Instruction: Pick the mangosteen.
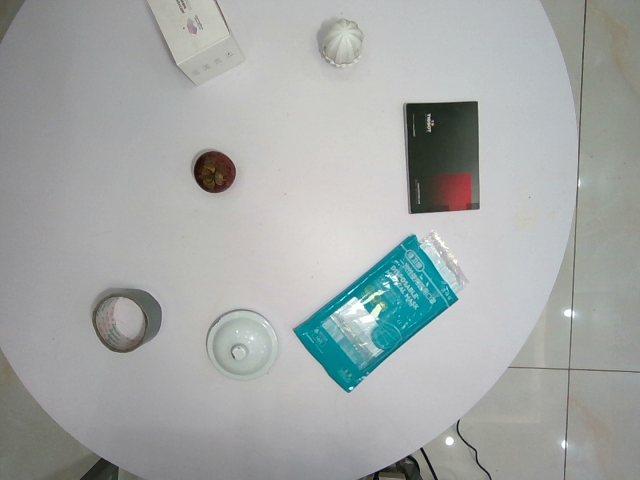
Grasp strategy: vertical